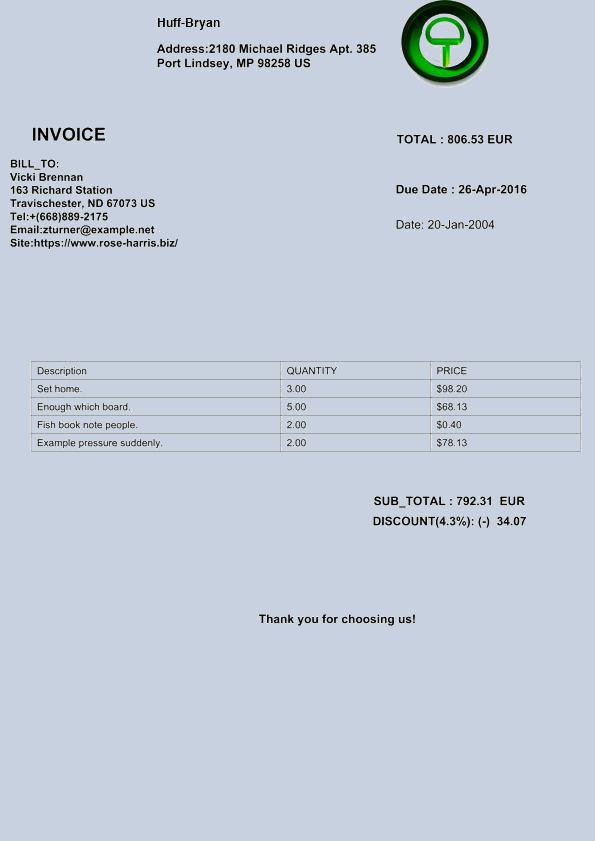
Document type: Invoice